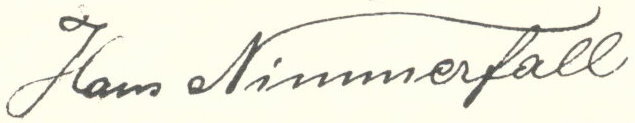
Signature of: hans nimmerfall